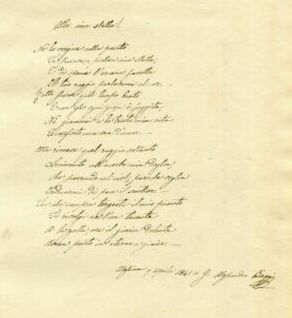
Signature of: girolamo alessandro biaggi